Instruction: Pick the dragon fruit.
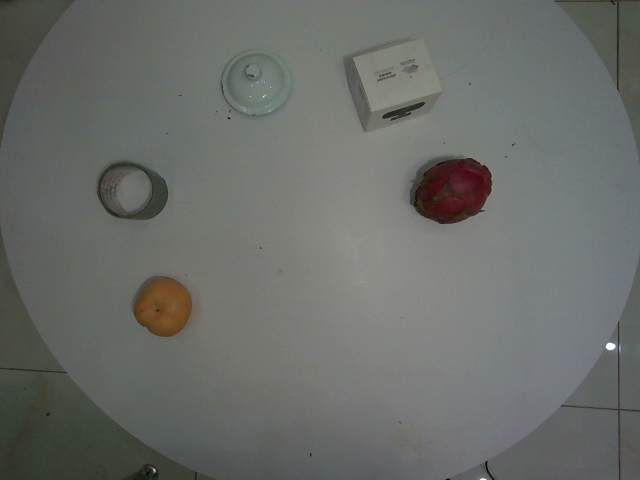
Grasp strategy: vertical